Question: What type of tax is indicated in the document, personal property or real estate?
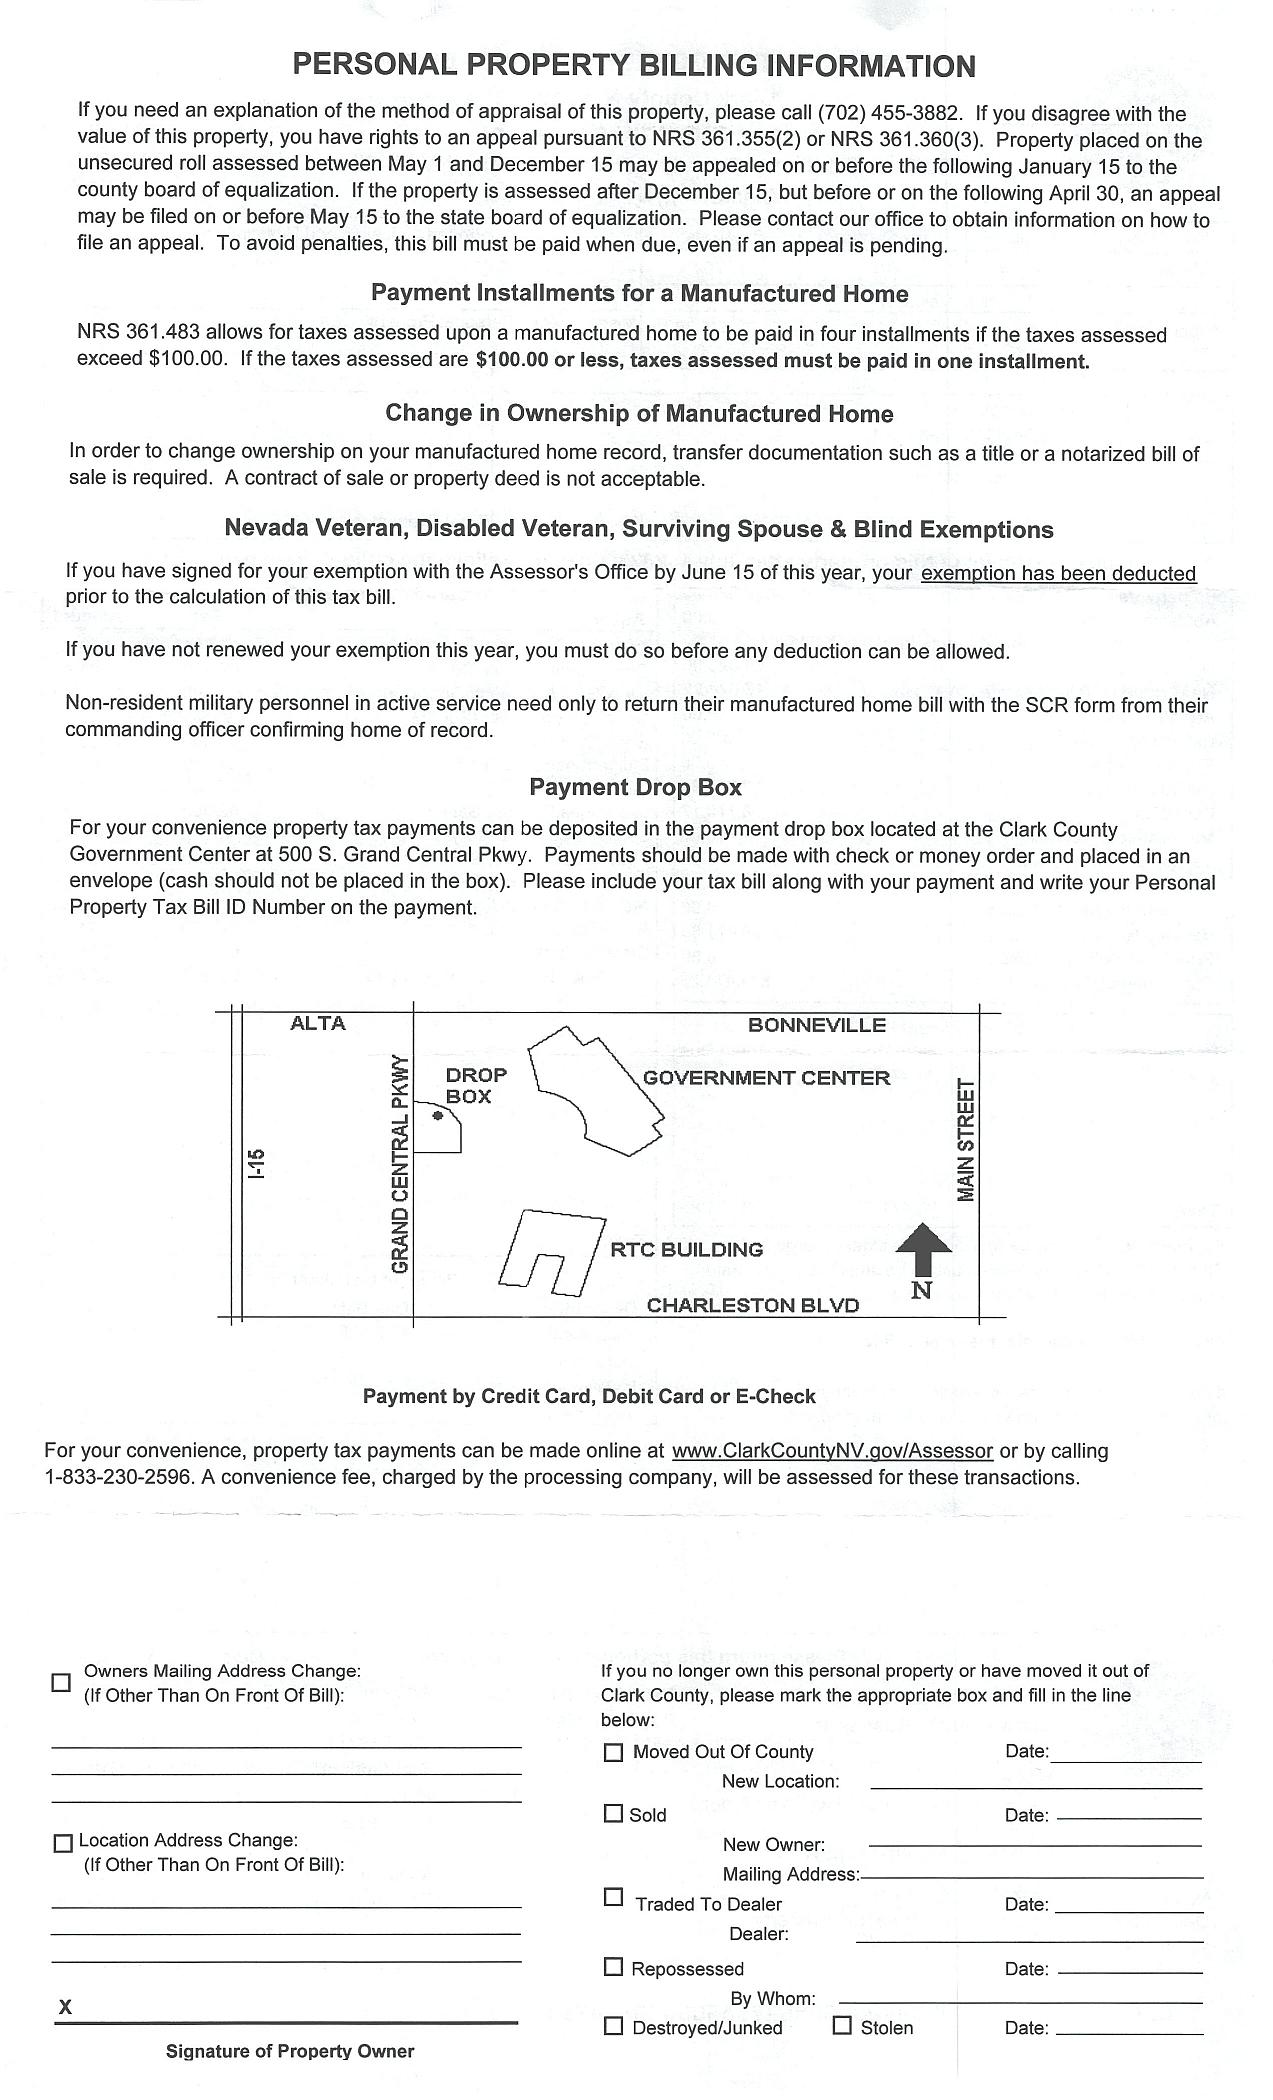
Answer: "Personal Property Tax"